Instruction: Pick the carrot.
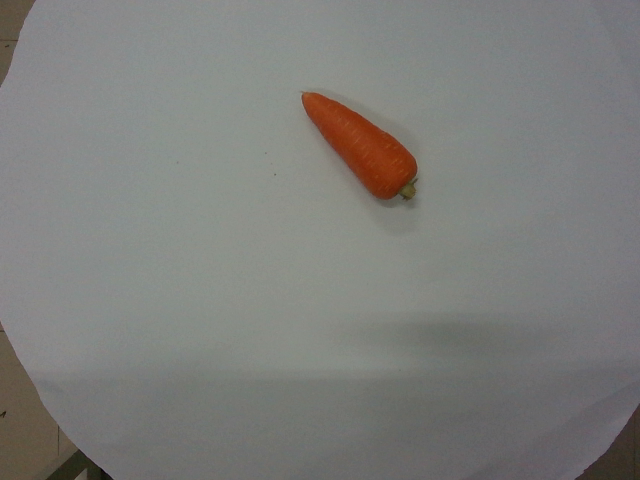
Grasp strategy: vertical